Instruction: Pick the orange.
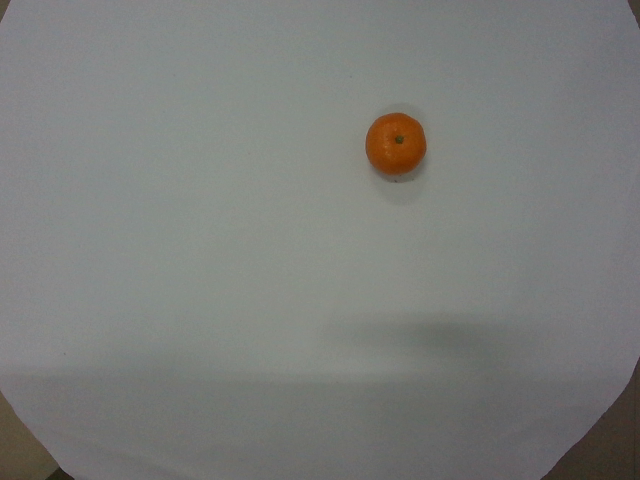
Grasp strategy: vertical